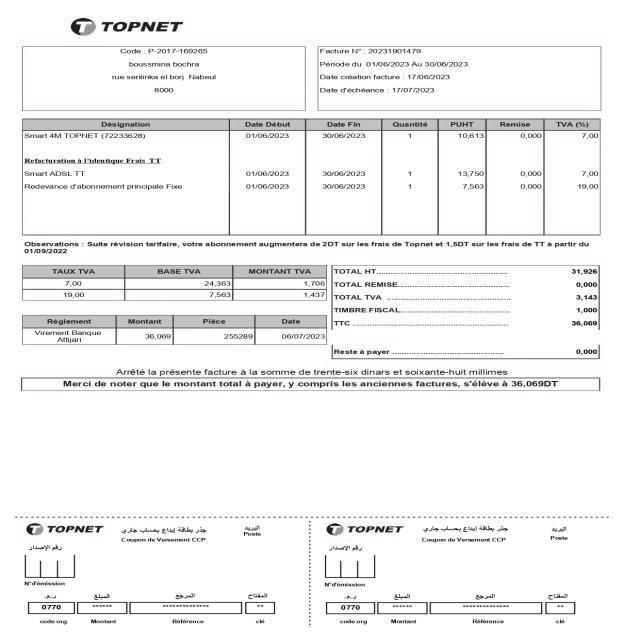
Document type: Invoice